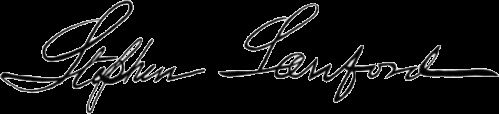
Signature of: stephen sanford